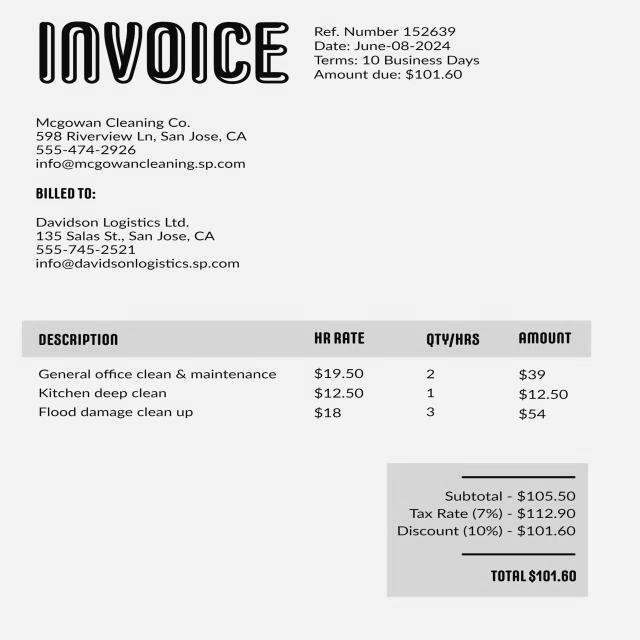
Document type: Invoice